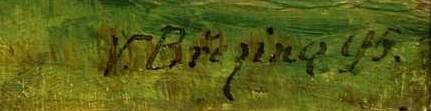
Signature of: václav březina